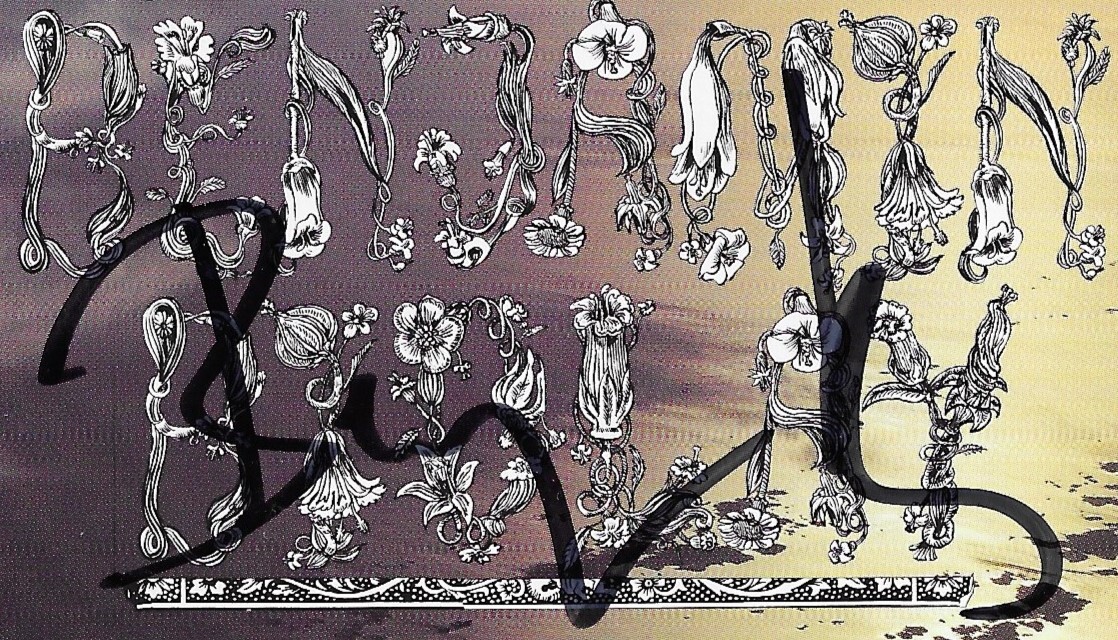
Signature of: benjamin biolay